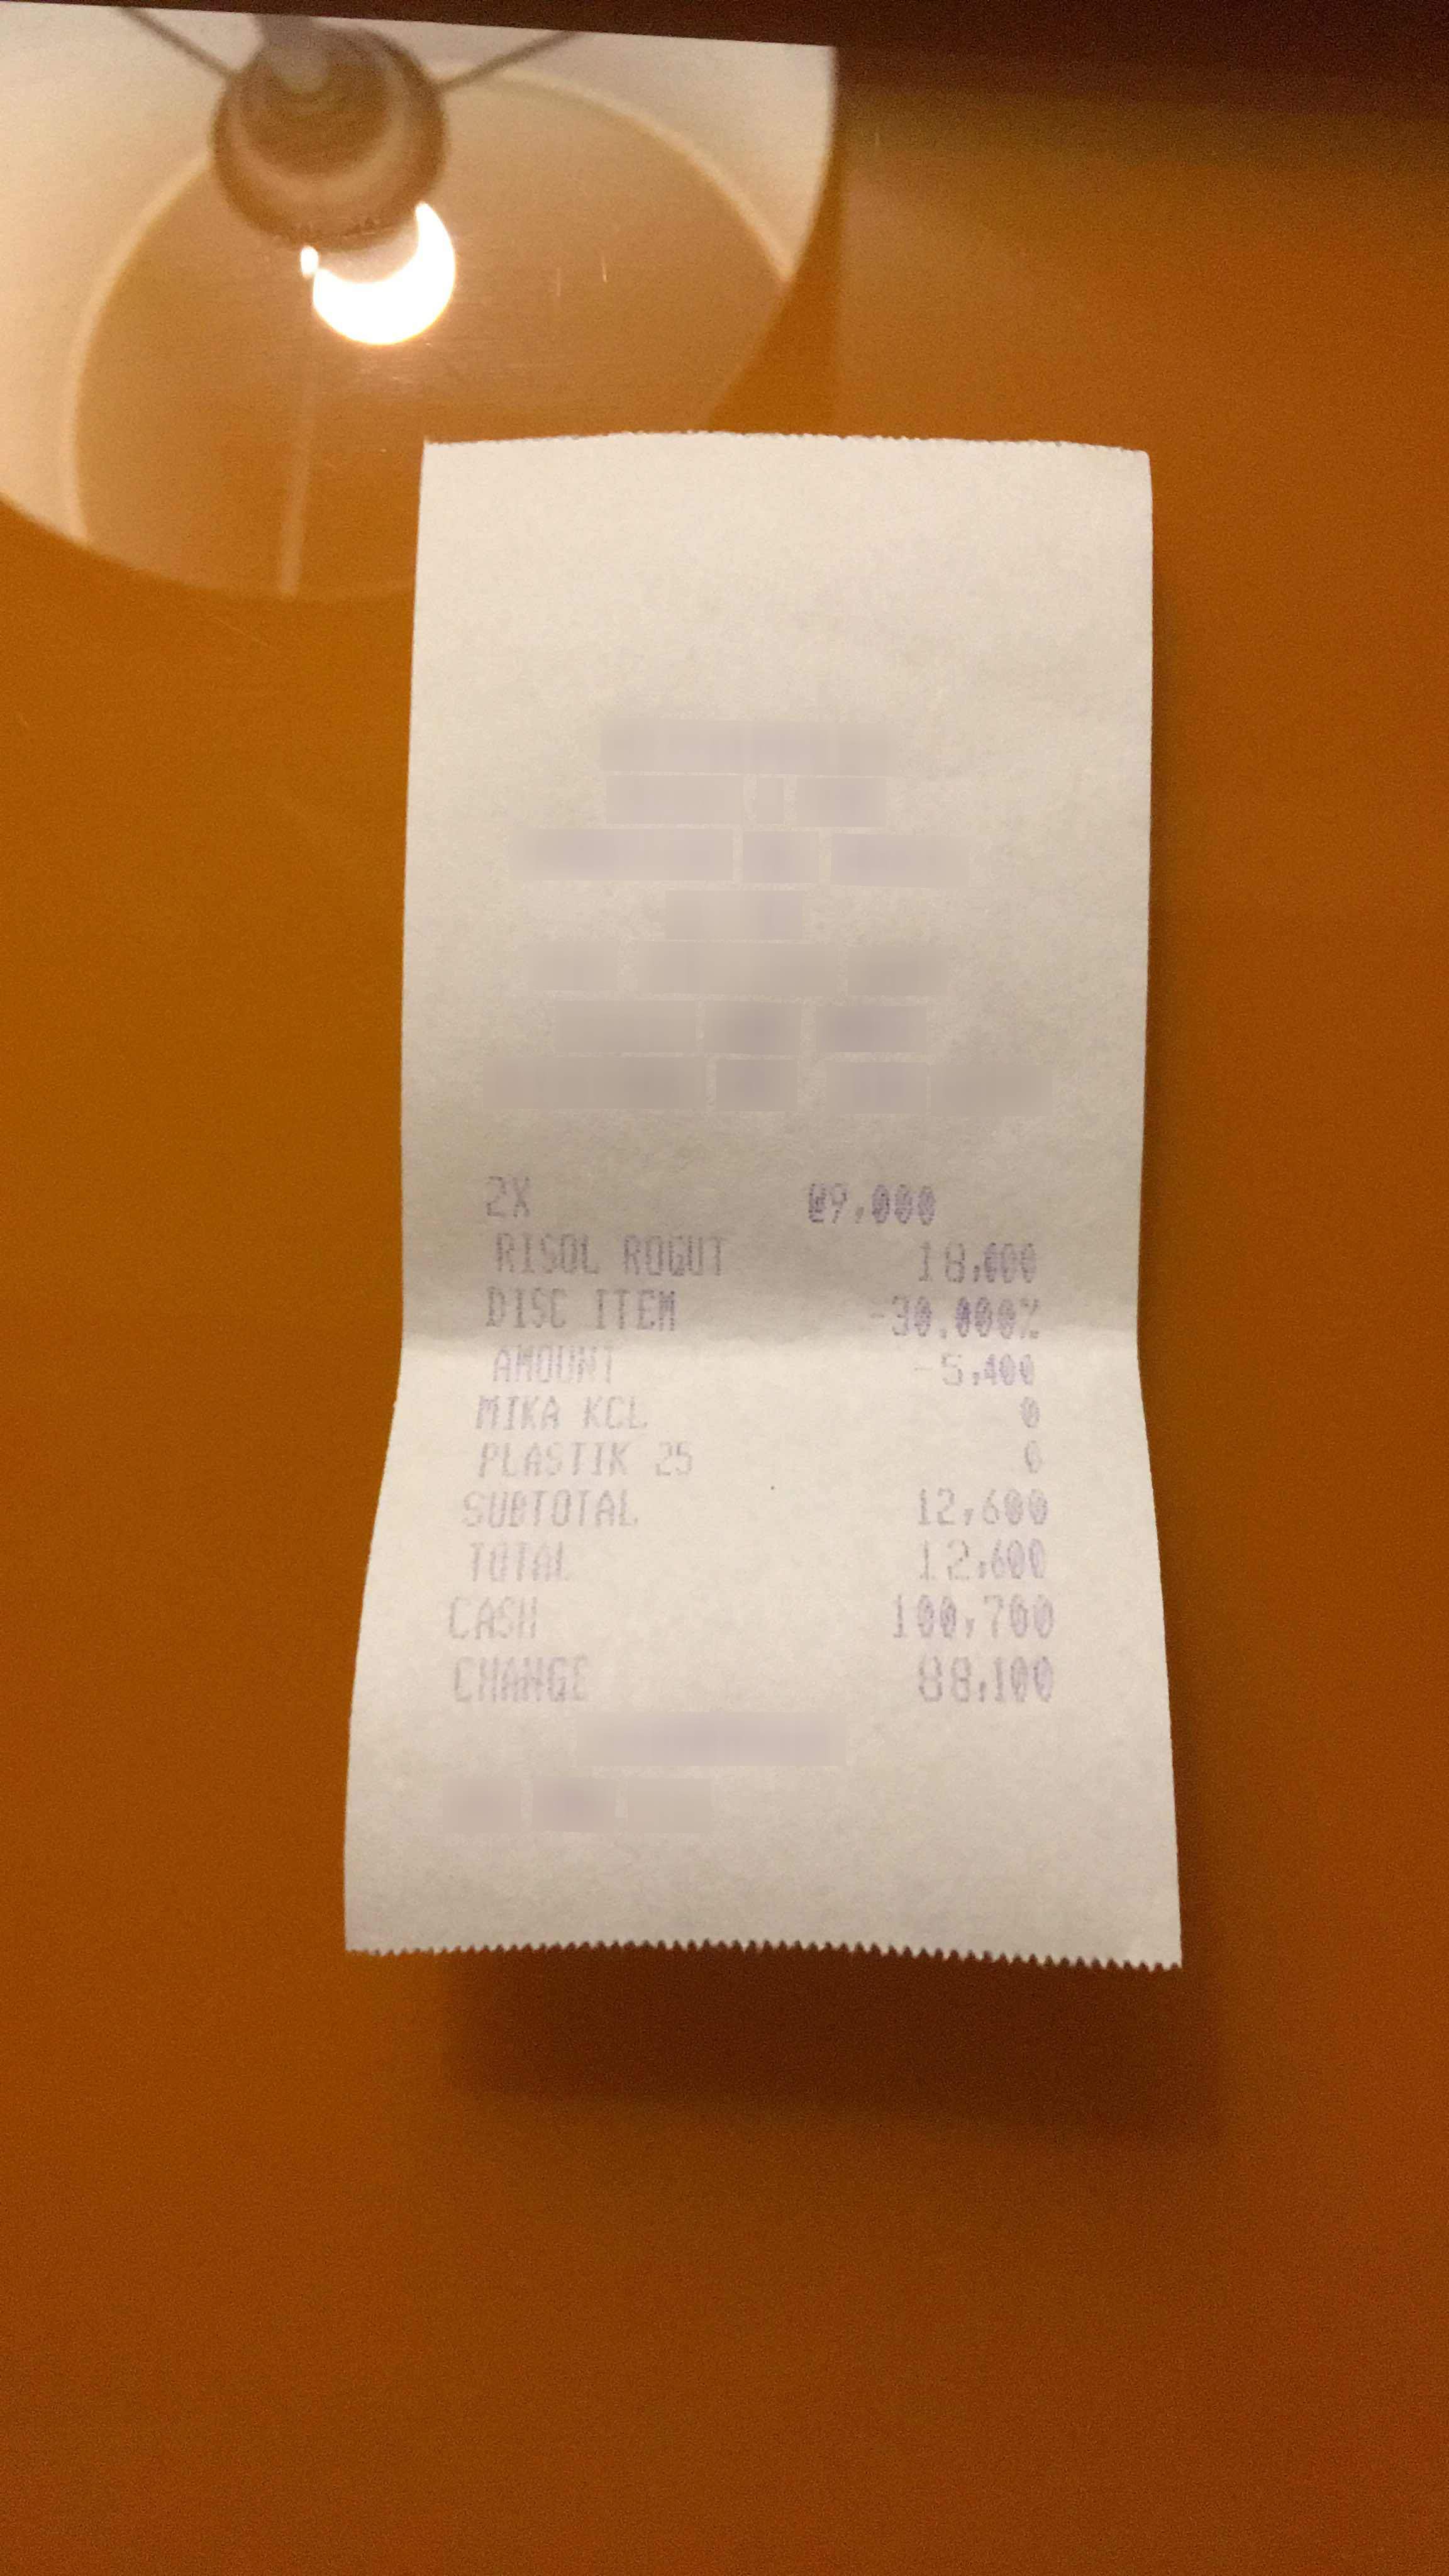
Receipt information:
subtotal: 12,600
total: 12,600
line_items: item_name: RISOL ROQUT
item_value: 12,600
item_quantity: 2